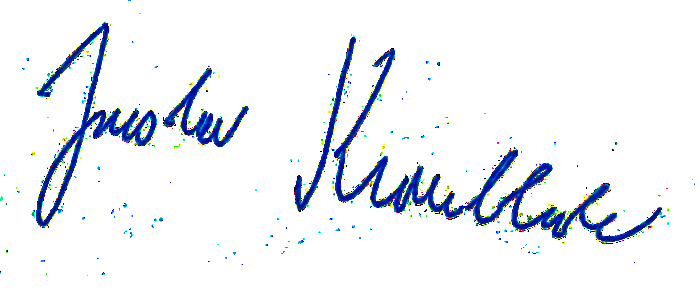
Signature of: jaroslav krombholc